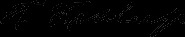
Signature of: frederick fraley